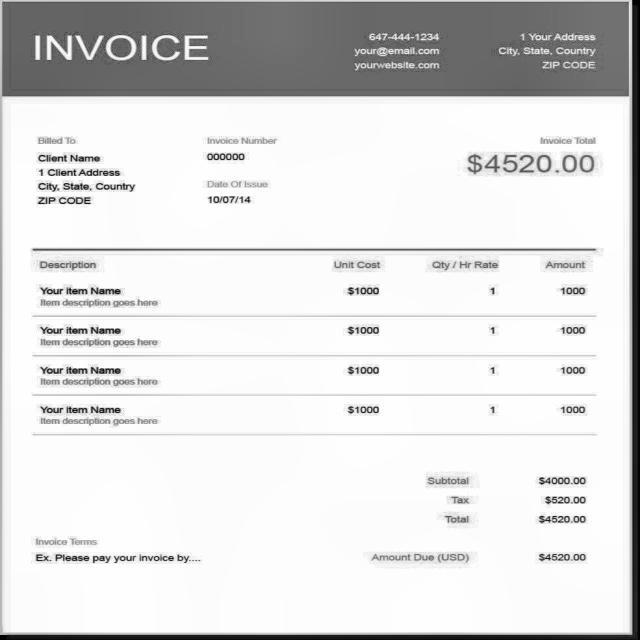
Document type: Invoice